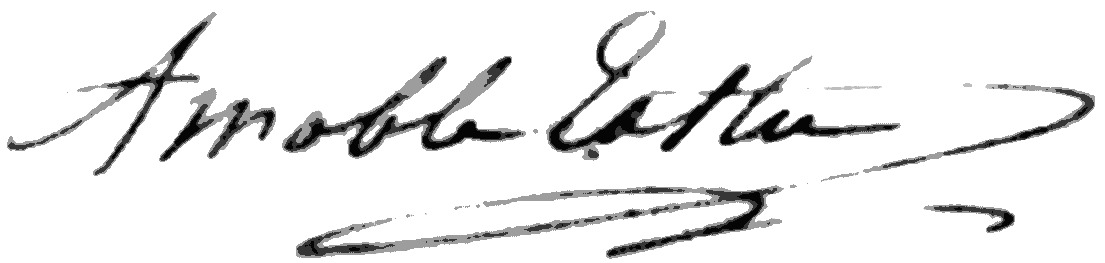
Signature of: amable tastu